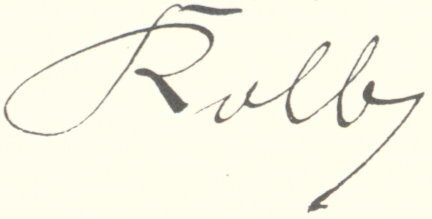
Signature of: wilhelm kolb